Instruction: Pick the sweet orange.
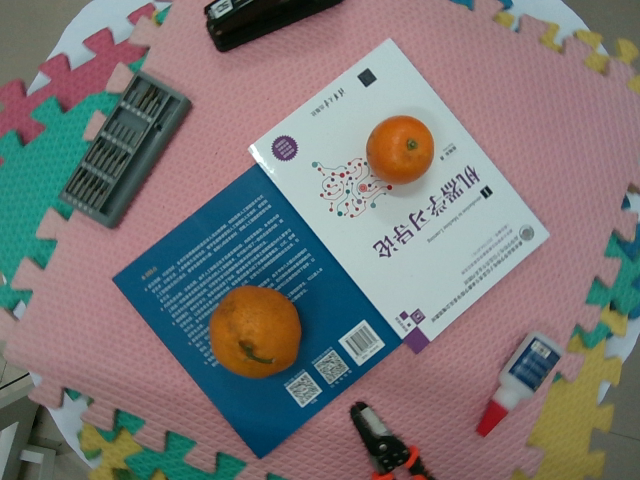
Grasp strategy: vertical